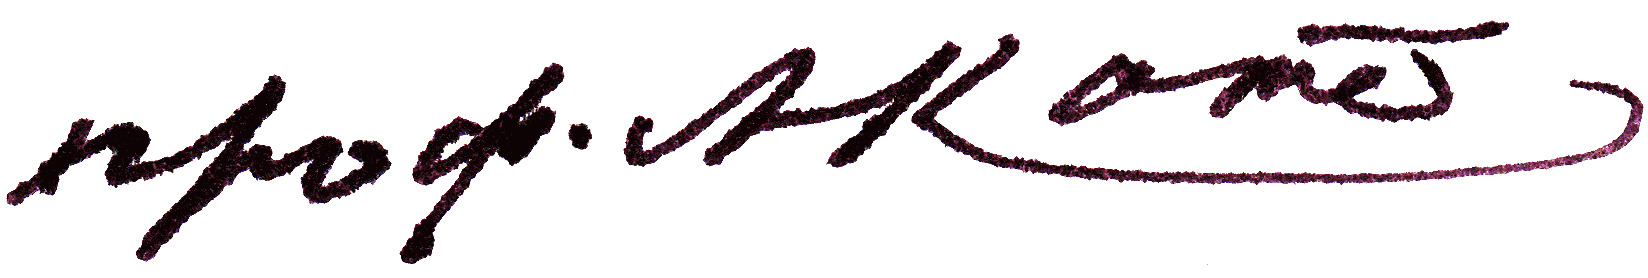
Signature of: alexandr kots